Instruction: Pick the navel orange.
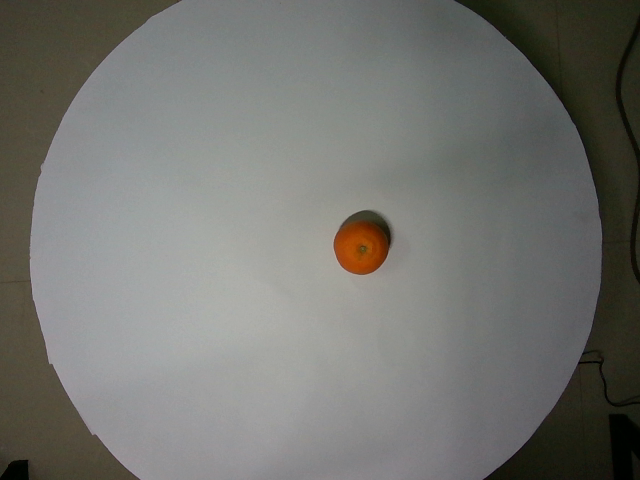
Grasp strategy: vertical